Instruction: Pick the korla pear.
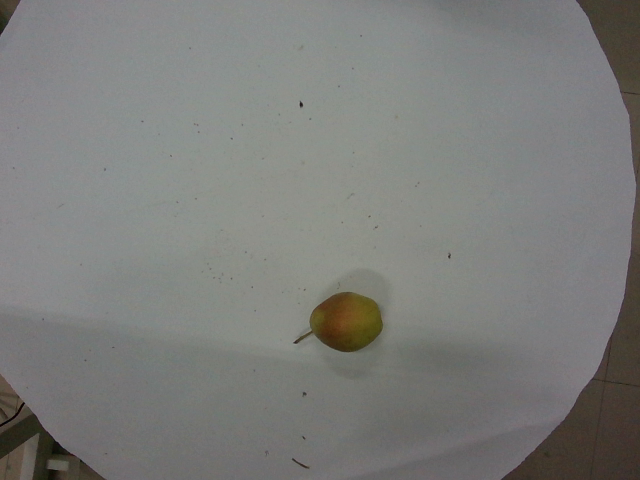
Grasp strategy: vertical